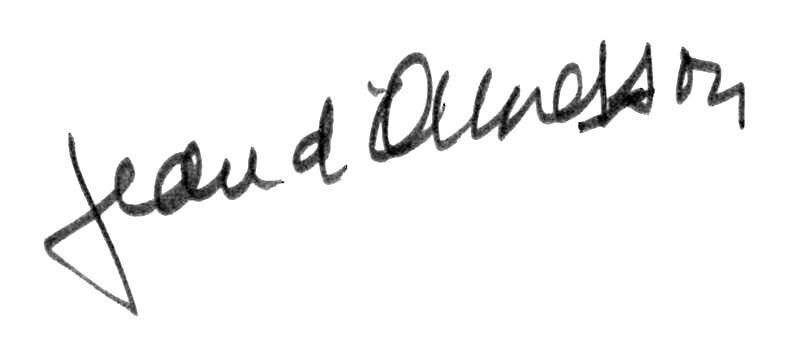
Signature of: jean d ormesson